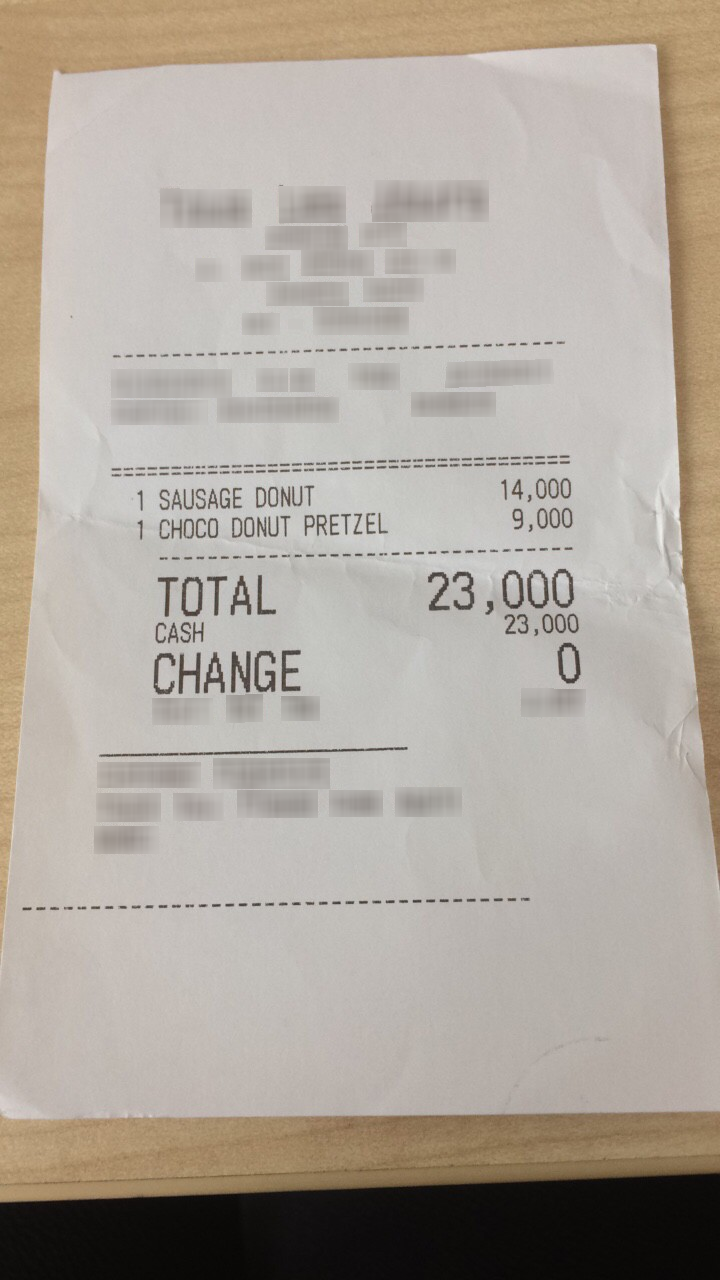
Number of items: 2
Total: 23,000
OCR text regions:
text: 1
text: SAUSAGE
text: DONUT
text: 14,000
text: 1
text: CHOCO
text: DONUT
text: PRETZEL
text: 9,000
text: TOTAL
text: 23,000
text: CASH
text: 23,000
text: CHANGE
text: 0